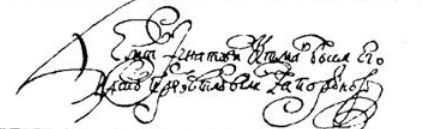
Signature of: demian mnohohrishny